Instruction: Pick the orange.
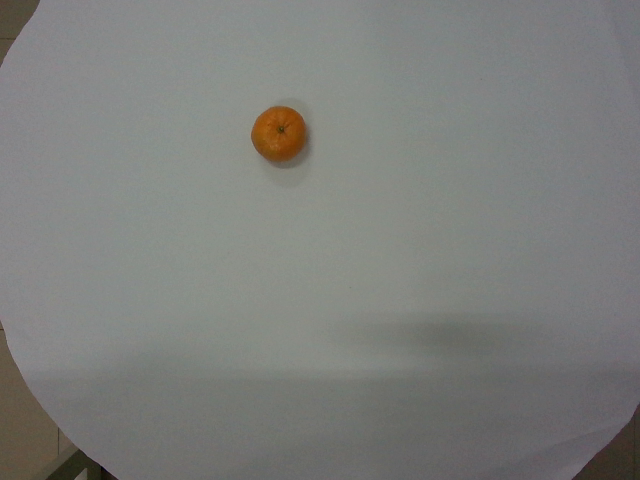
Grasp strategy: vertical